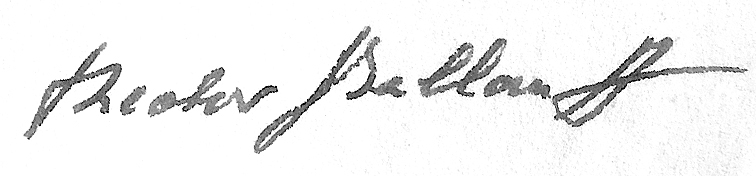
Signature of: theodor ballauff